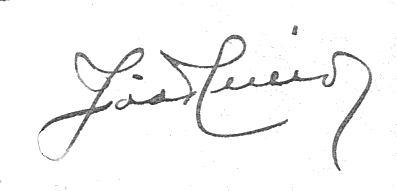
Signature of: joão lúcio pousão pereira